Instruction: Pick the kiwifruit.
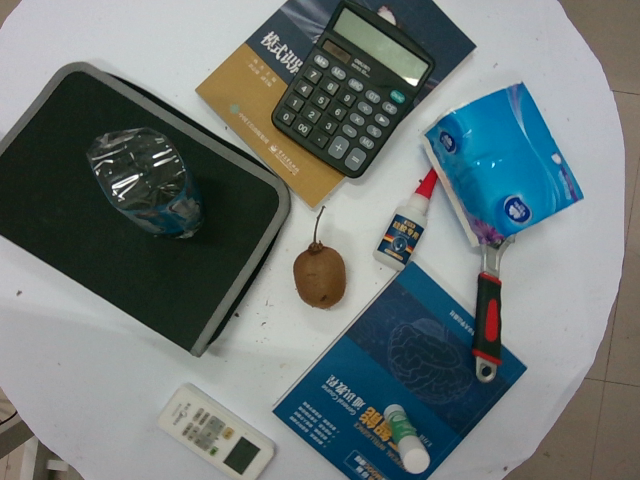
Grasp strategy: vertical